Question: What is the potential diagnosis?
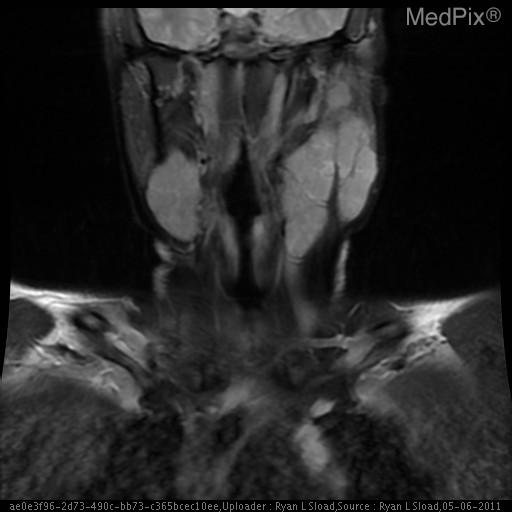
Answer: The possible diagnosis includes •  Sarcoidosis
•  Lymphoma
•  Reactive lymphadenopathy (fungal, etc.)
•  Catscratch disease
•  Metastatic carcinoma.